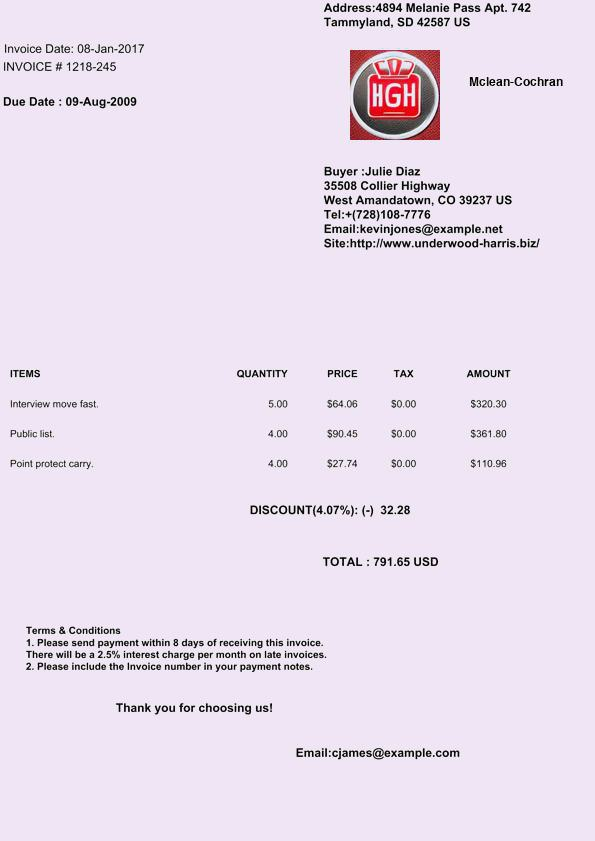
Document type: Invoice